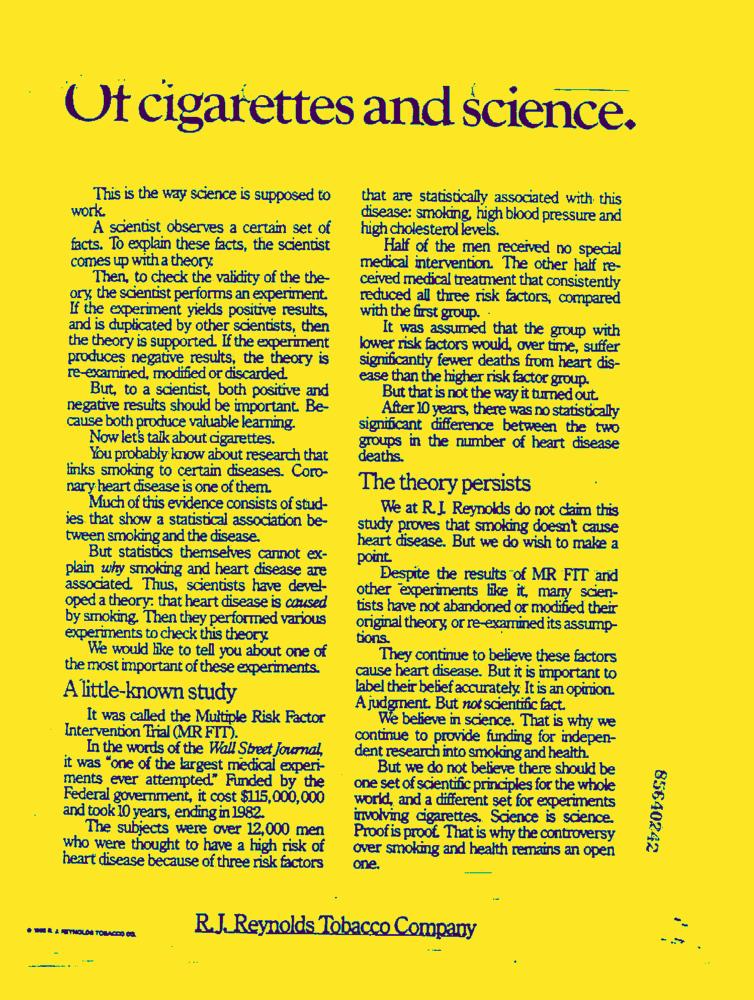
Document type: AD